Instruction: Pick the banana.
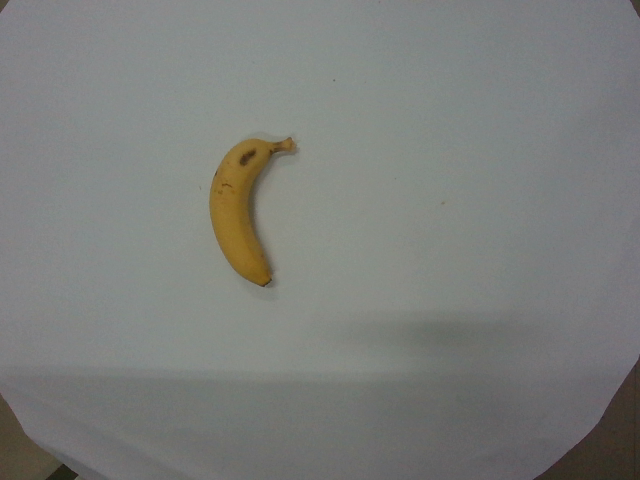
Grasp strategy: vertical